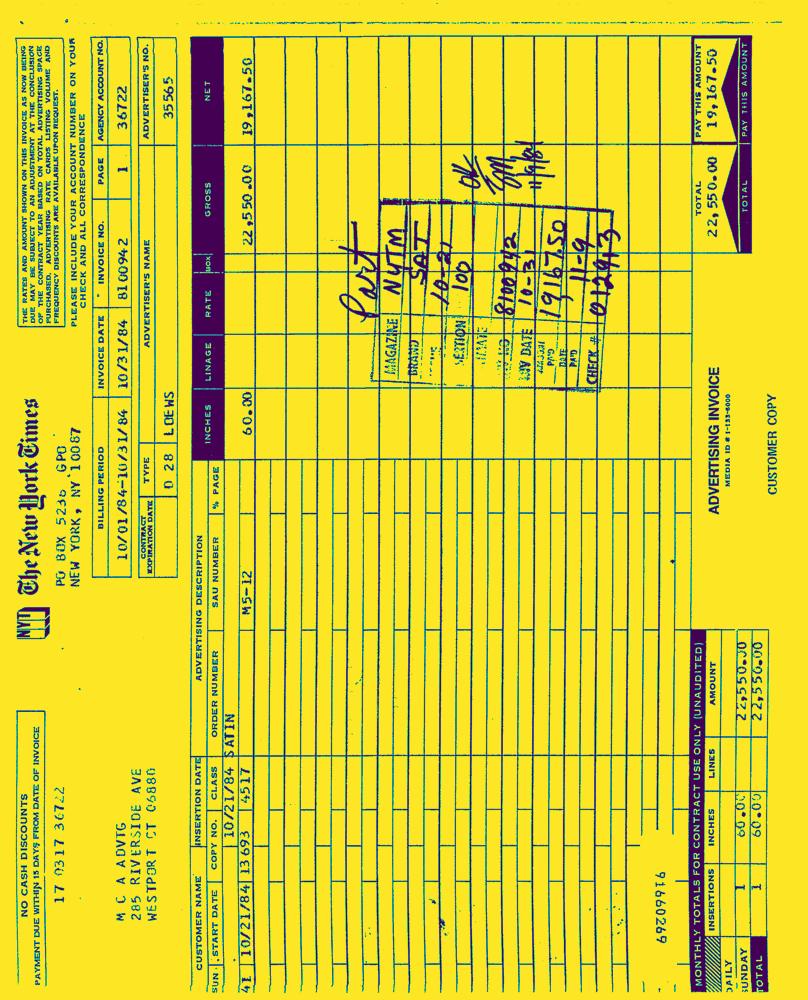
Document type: Invoice-Doc